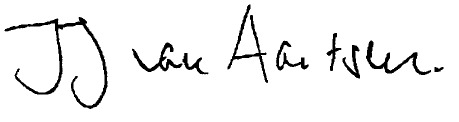
Signature of: jozias van aartsen